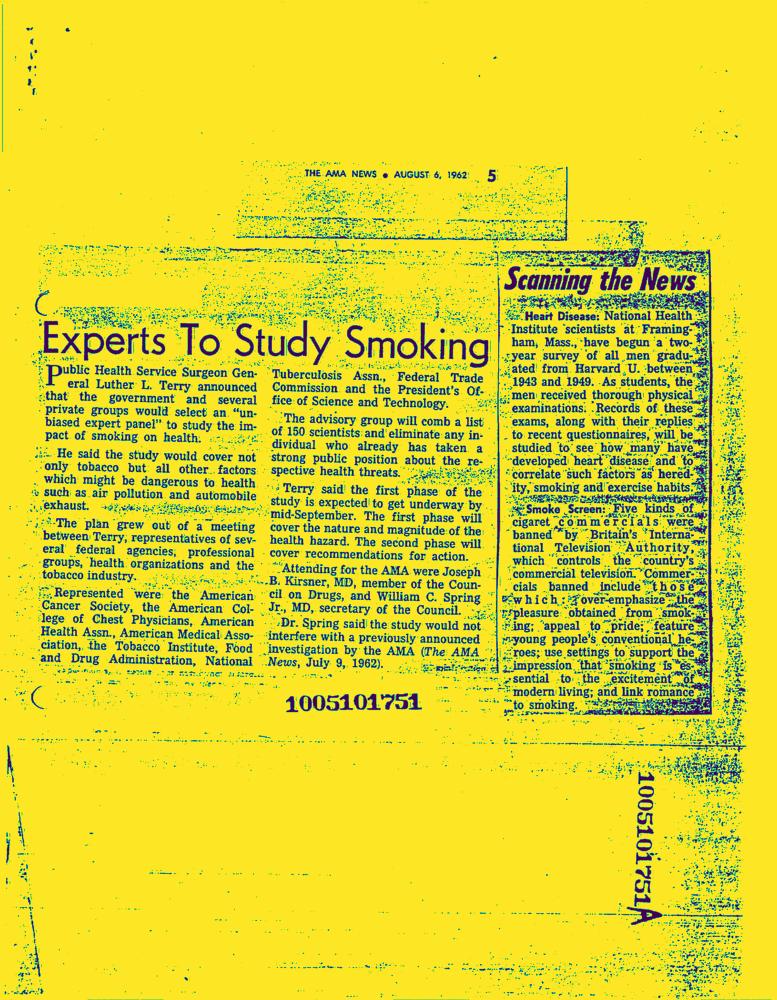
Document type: News-Article